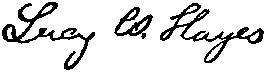
Signature of: lucy webb hayes